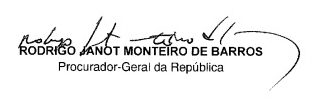
Signature of: rodrigo janot